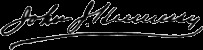
Signature of: john joseph hennessy